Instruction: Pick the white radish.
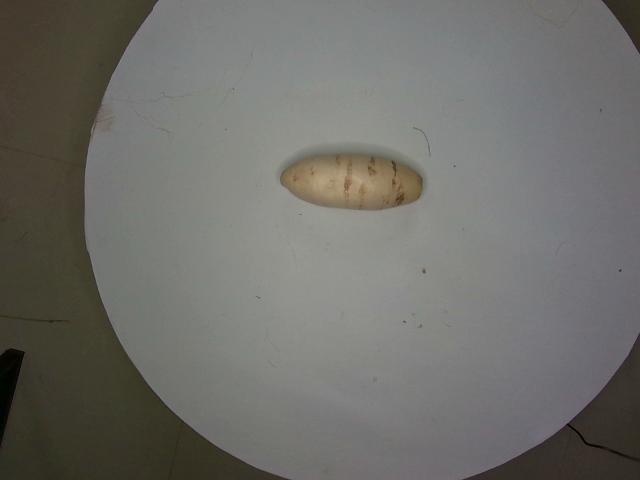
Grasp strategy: vertical